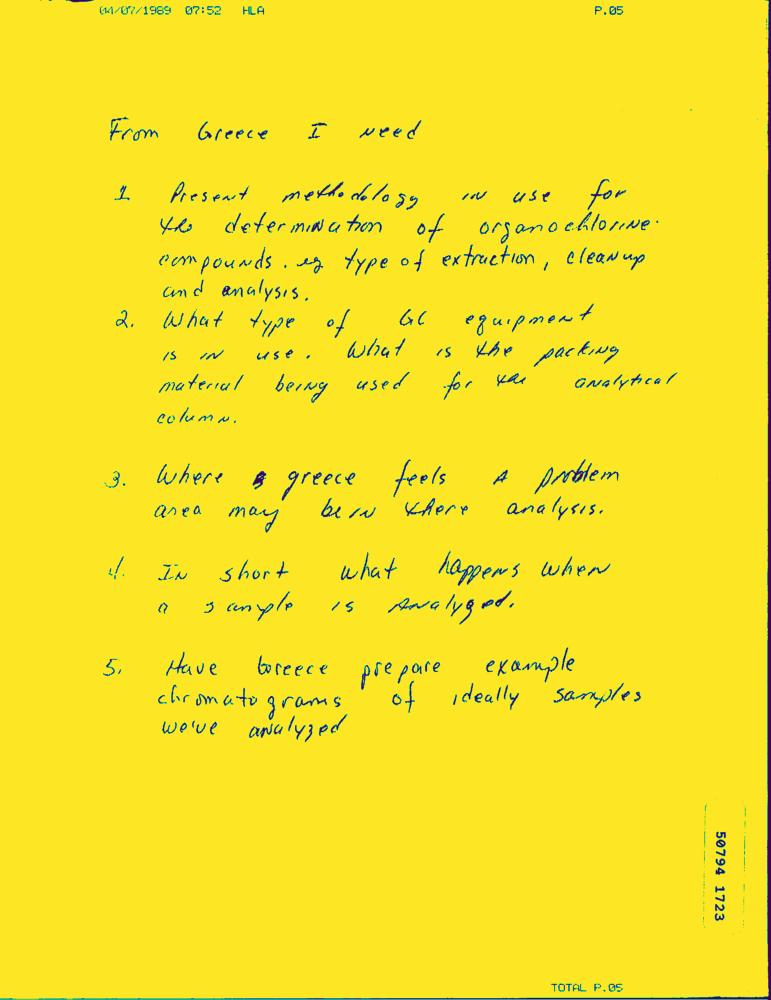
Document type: Hand-Written